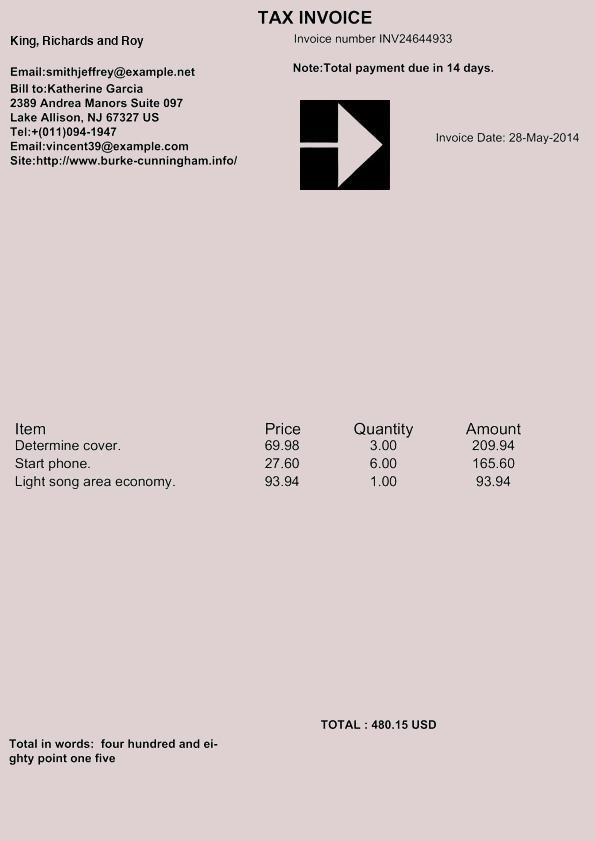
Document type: Invoice